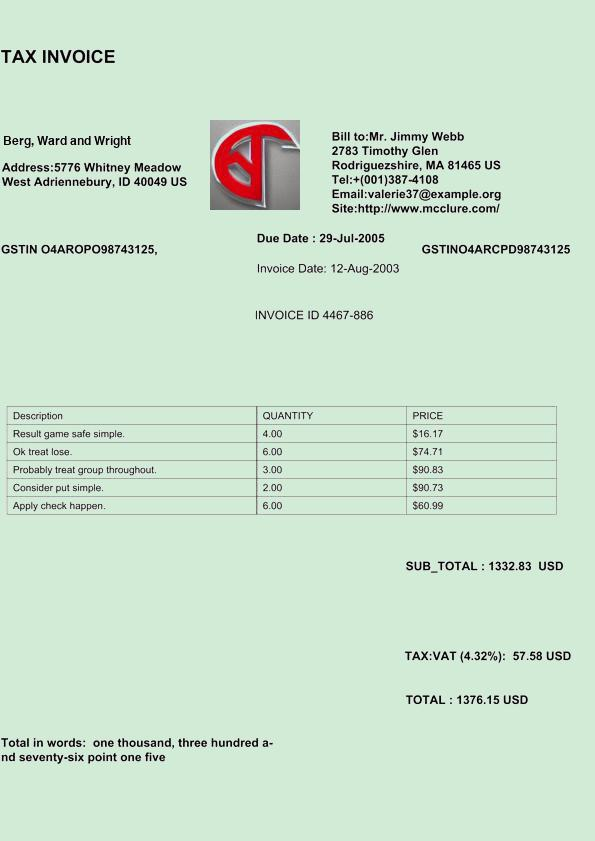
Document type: Invoice